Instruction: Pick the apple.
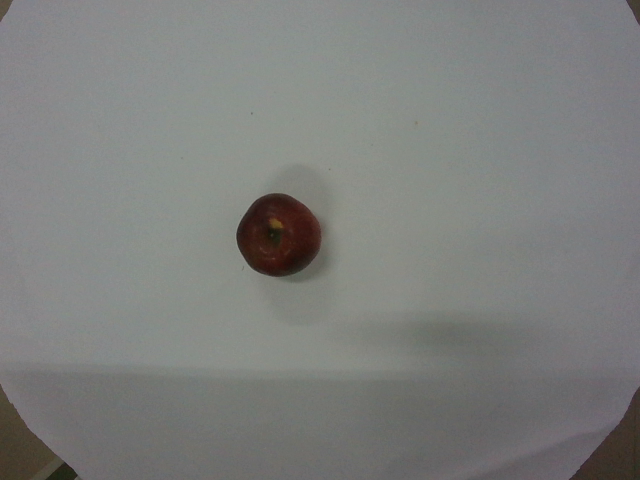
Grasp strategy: vertical